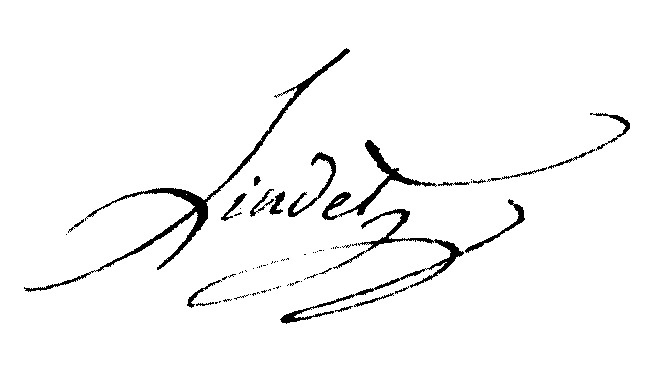
Signature of: thomas lindet